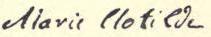
Signature of: marie clotilde of france